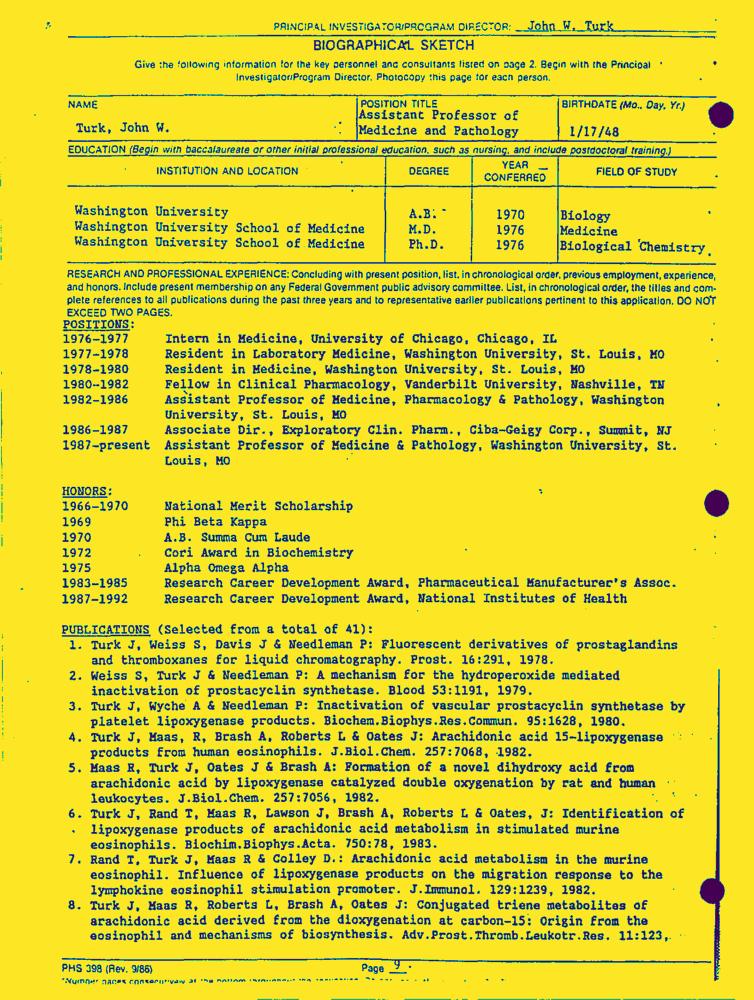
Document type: Resume-Doc